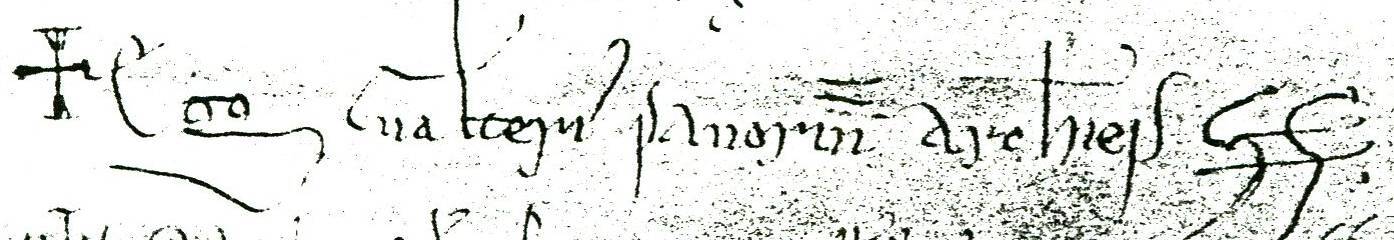
Signature of: walter of the mill